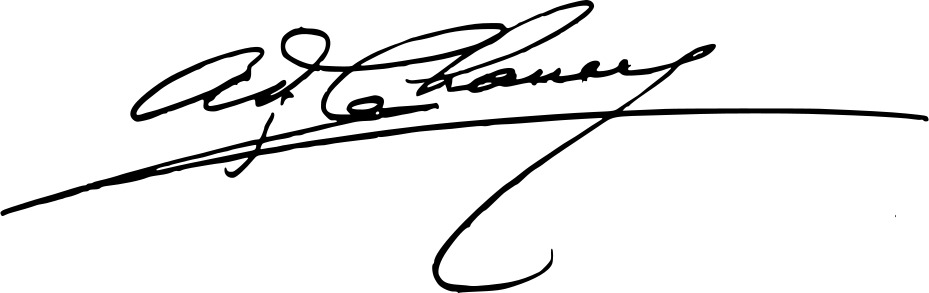
Signature of: adrien chancel